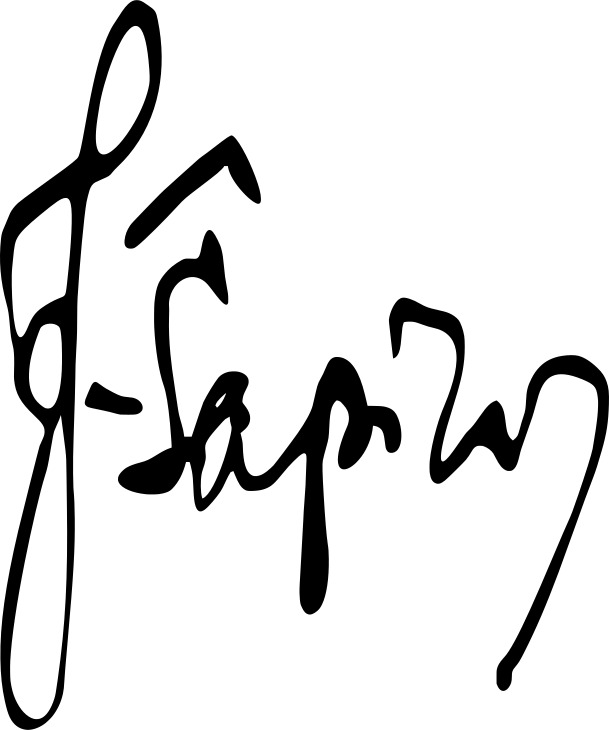
Signature of: jakub szapiro